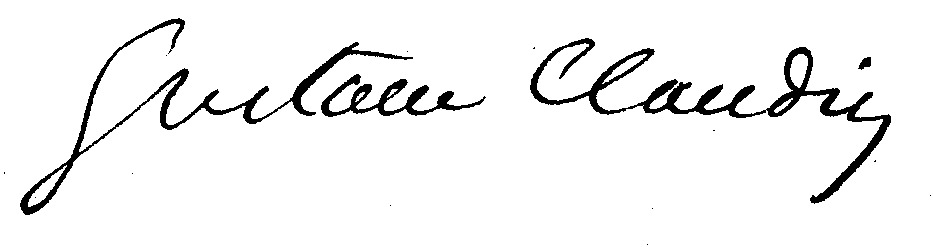
Signature of: gustave claudin